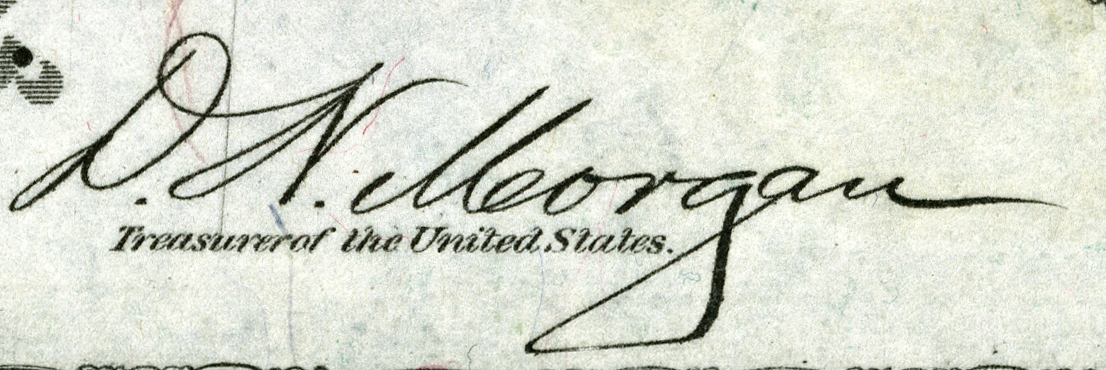
Signature of: daniel n morgan